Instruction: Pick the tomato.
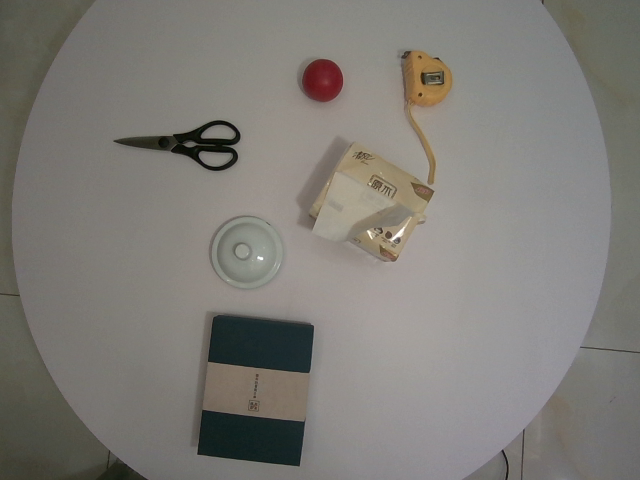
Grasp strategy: vertical